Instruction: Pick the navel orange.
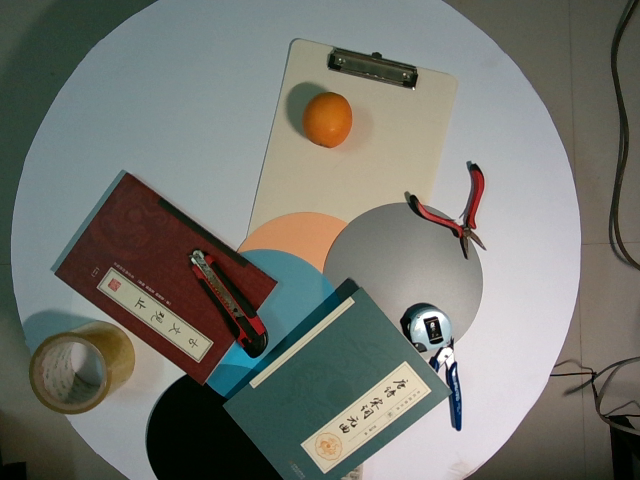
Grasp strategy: vertical